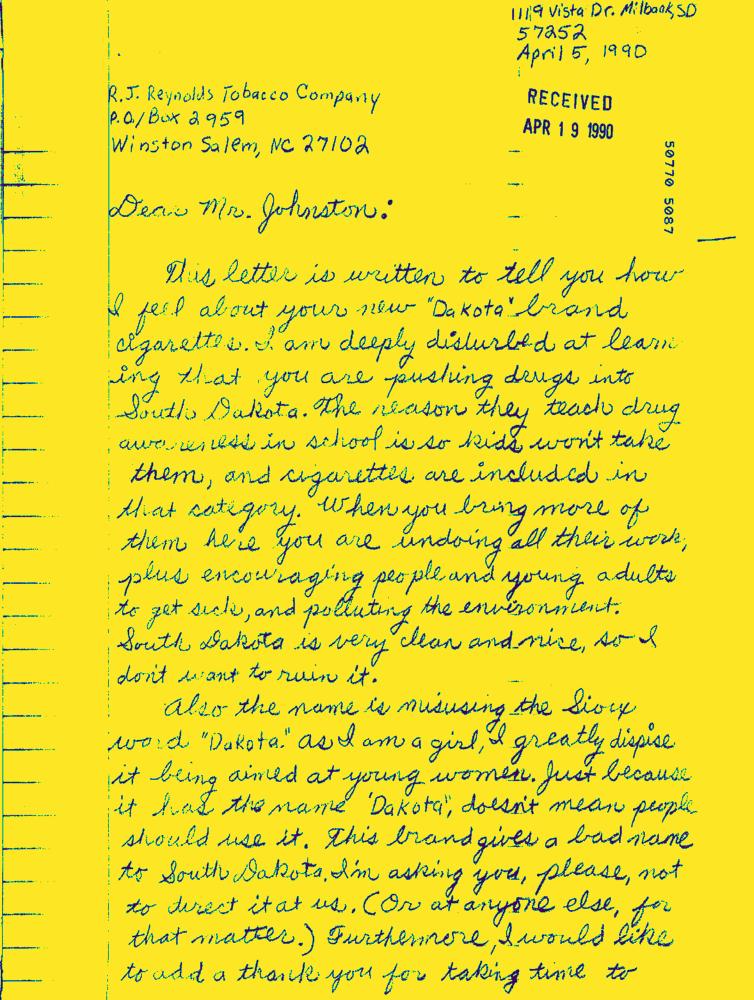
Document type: Hand-Written